Question: What is the property identification or parcel number listed?
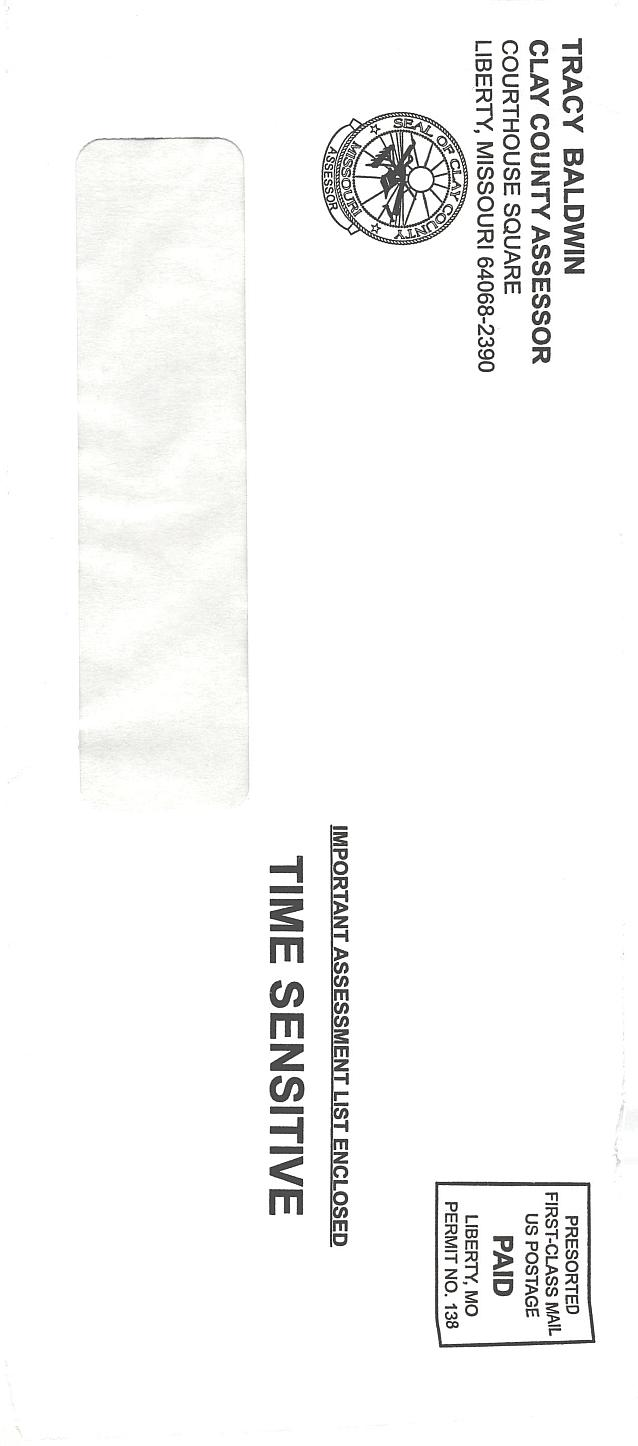
Answer: "6.11096E+11"